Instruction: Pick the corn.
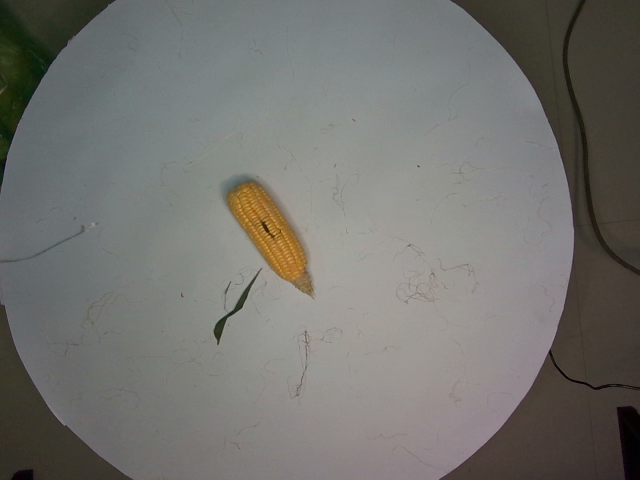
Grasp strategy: vertical